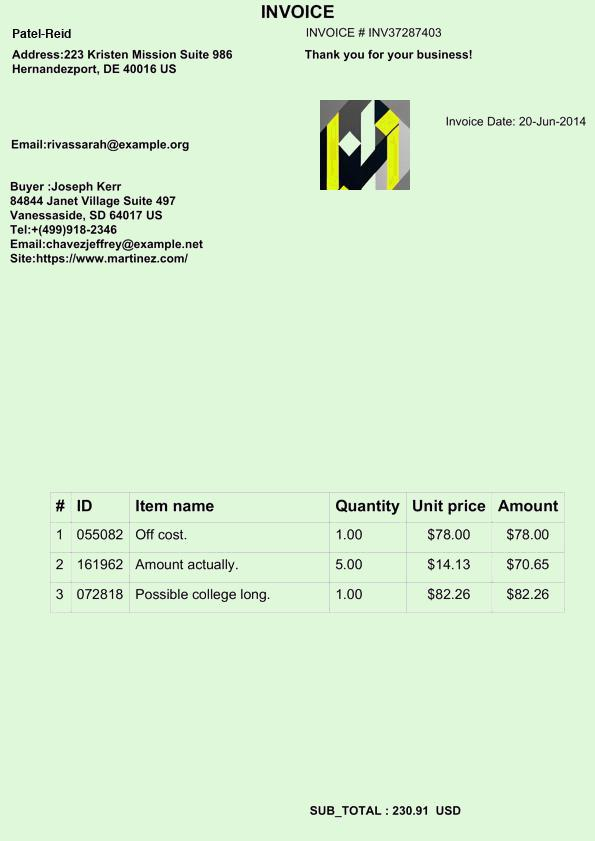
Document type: Invoice